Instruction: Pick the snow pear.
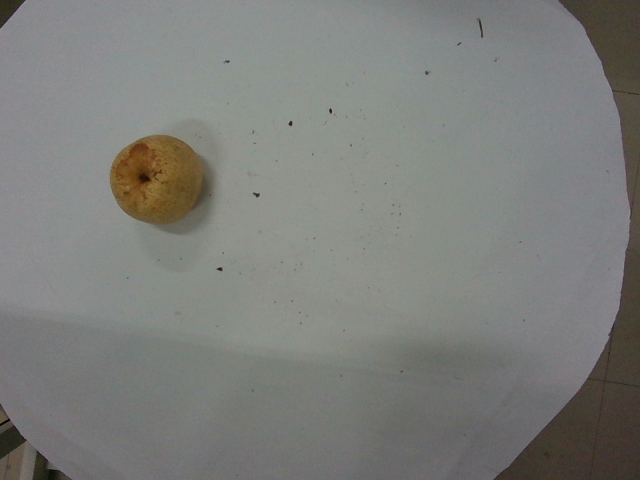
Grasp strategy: vertical